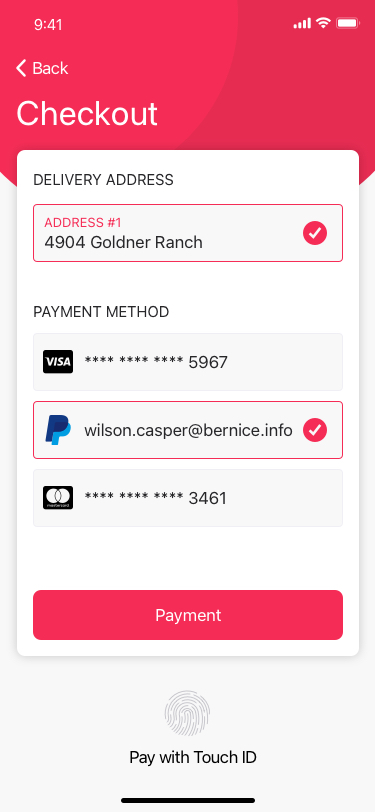
Text in this UI design:
Checkout
Back
Delivery address
Address #1
8826 Jacobson Lodge
Address #1
4904 Goldner Ranch
Payment Method
**** **** **** 5967
**** **** **** 3461
wilson.casper@bernice.info
Payment
Pay with Touch ID